Question: What could the diagnosis suggest?
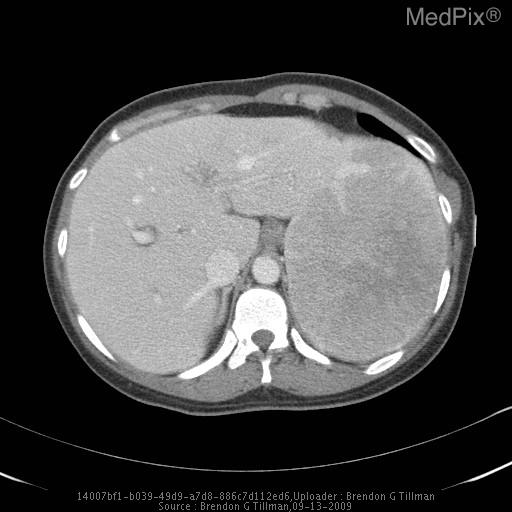
Answer: The possible diagnosis includes Hepatocellular Adenoma (HA)
Focal Nodular Hyperplasia (FNH)
Hemangioma
Hepatocellular Carcinoma (HCC)
Fibrolamellar Carcinoma
Hepatic Metastases
Cholangiocarcinoma
Liver Abscess.